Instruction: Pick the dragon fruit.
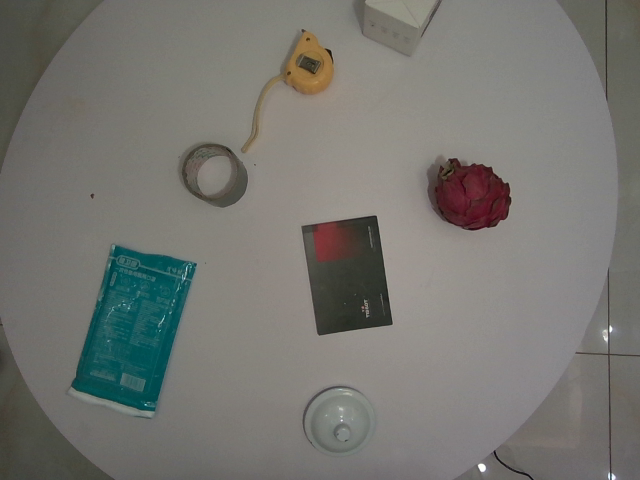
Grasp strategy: vertical